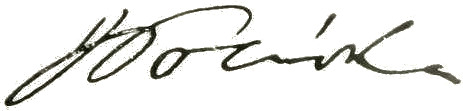
Signature of: jiří polívka